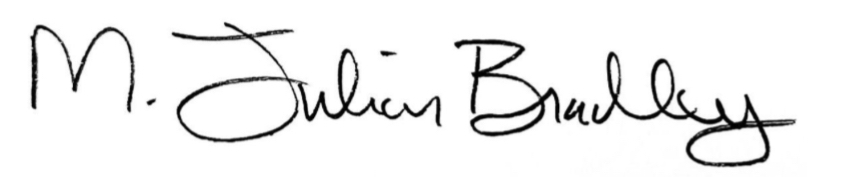
Signature of: julian bradley